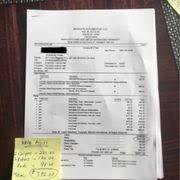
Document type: Invoice